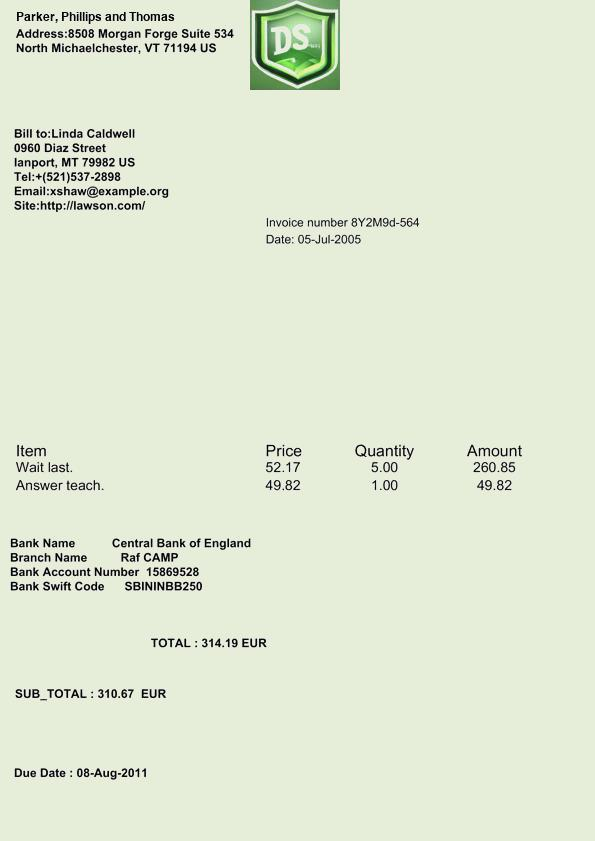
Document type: Invoice